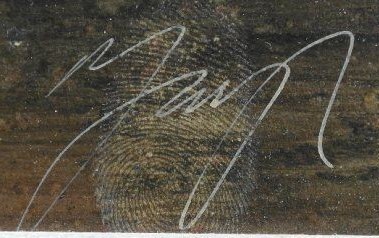
Signature of: zdenek janda